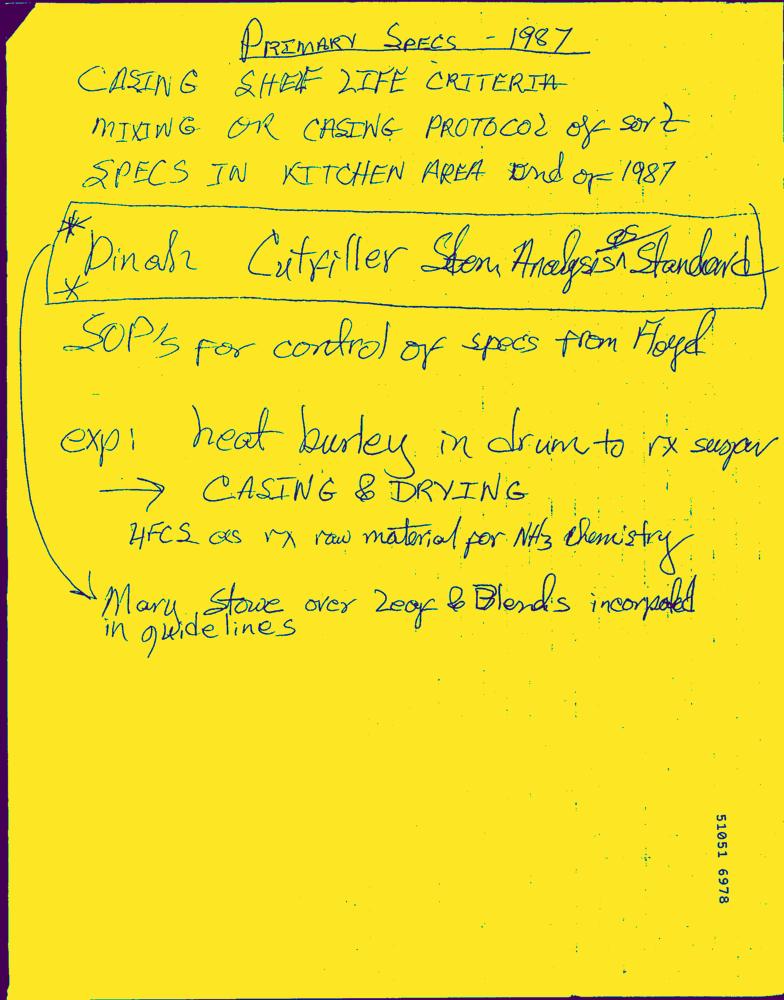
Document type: Hand-Written